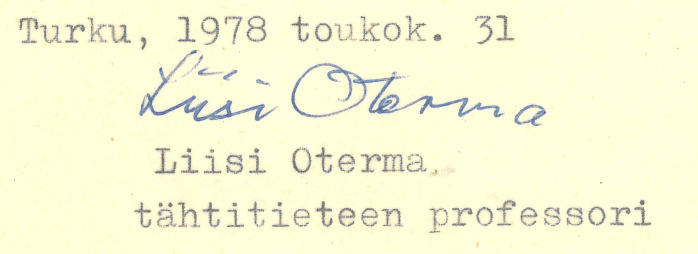
Signature of: liisi oterma